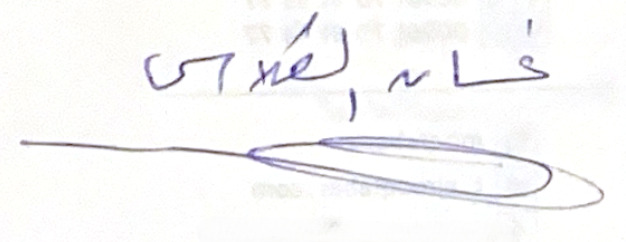
Signature of: ghassān kallās